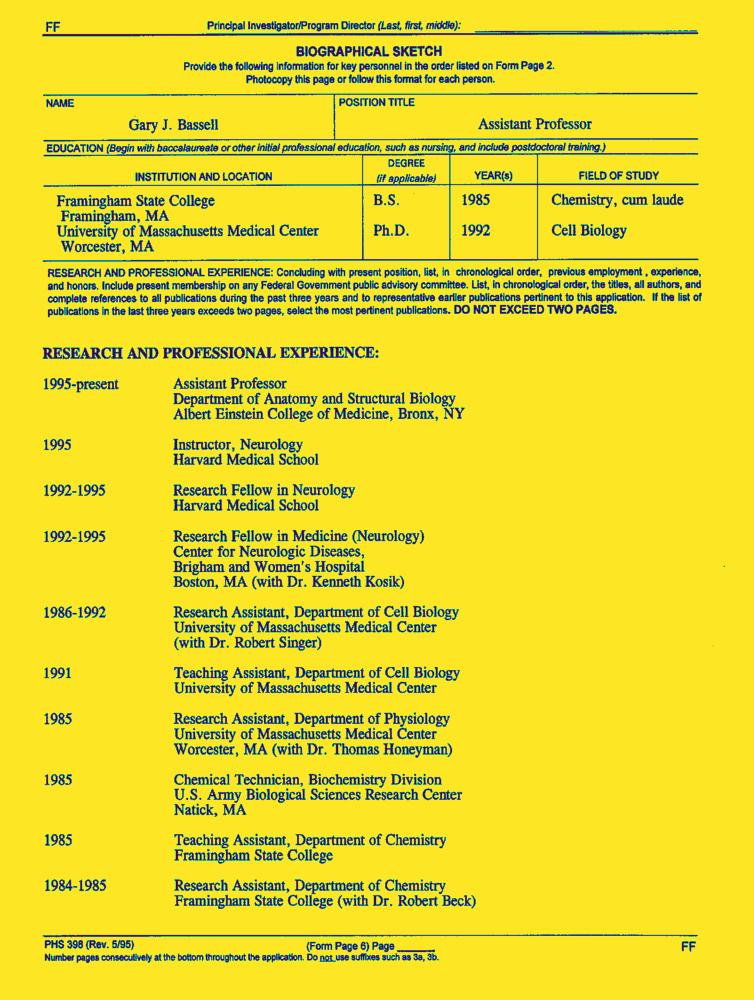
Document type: Resume-Doc